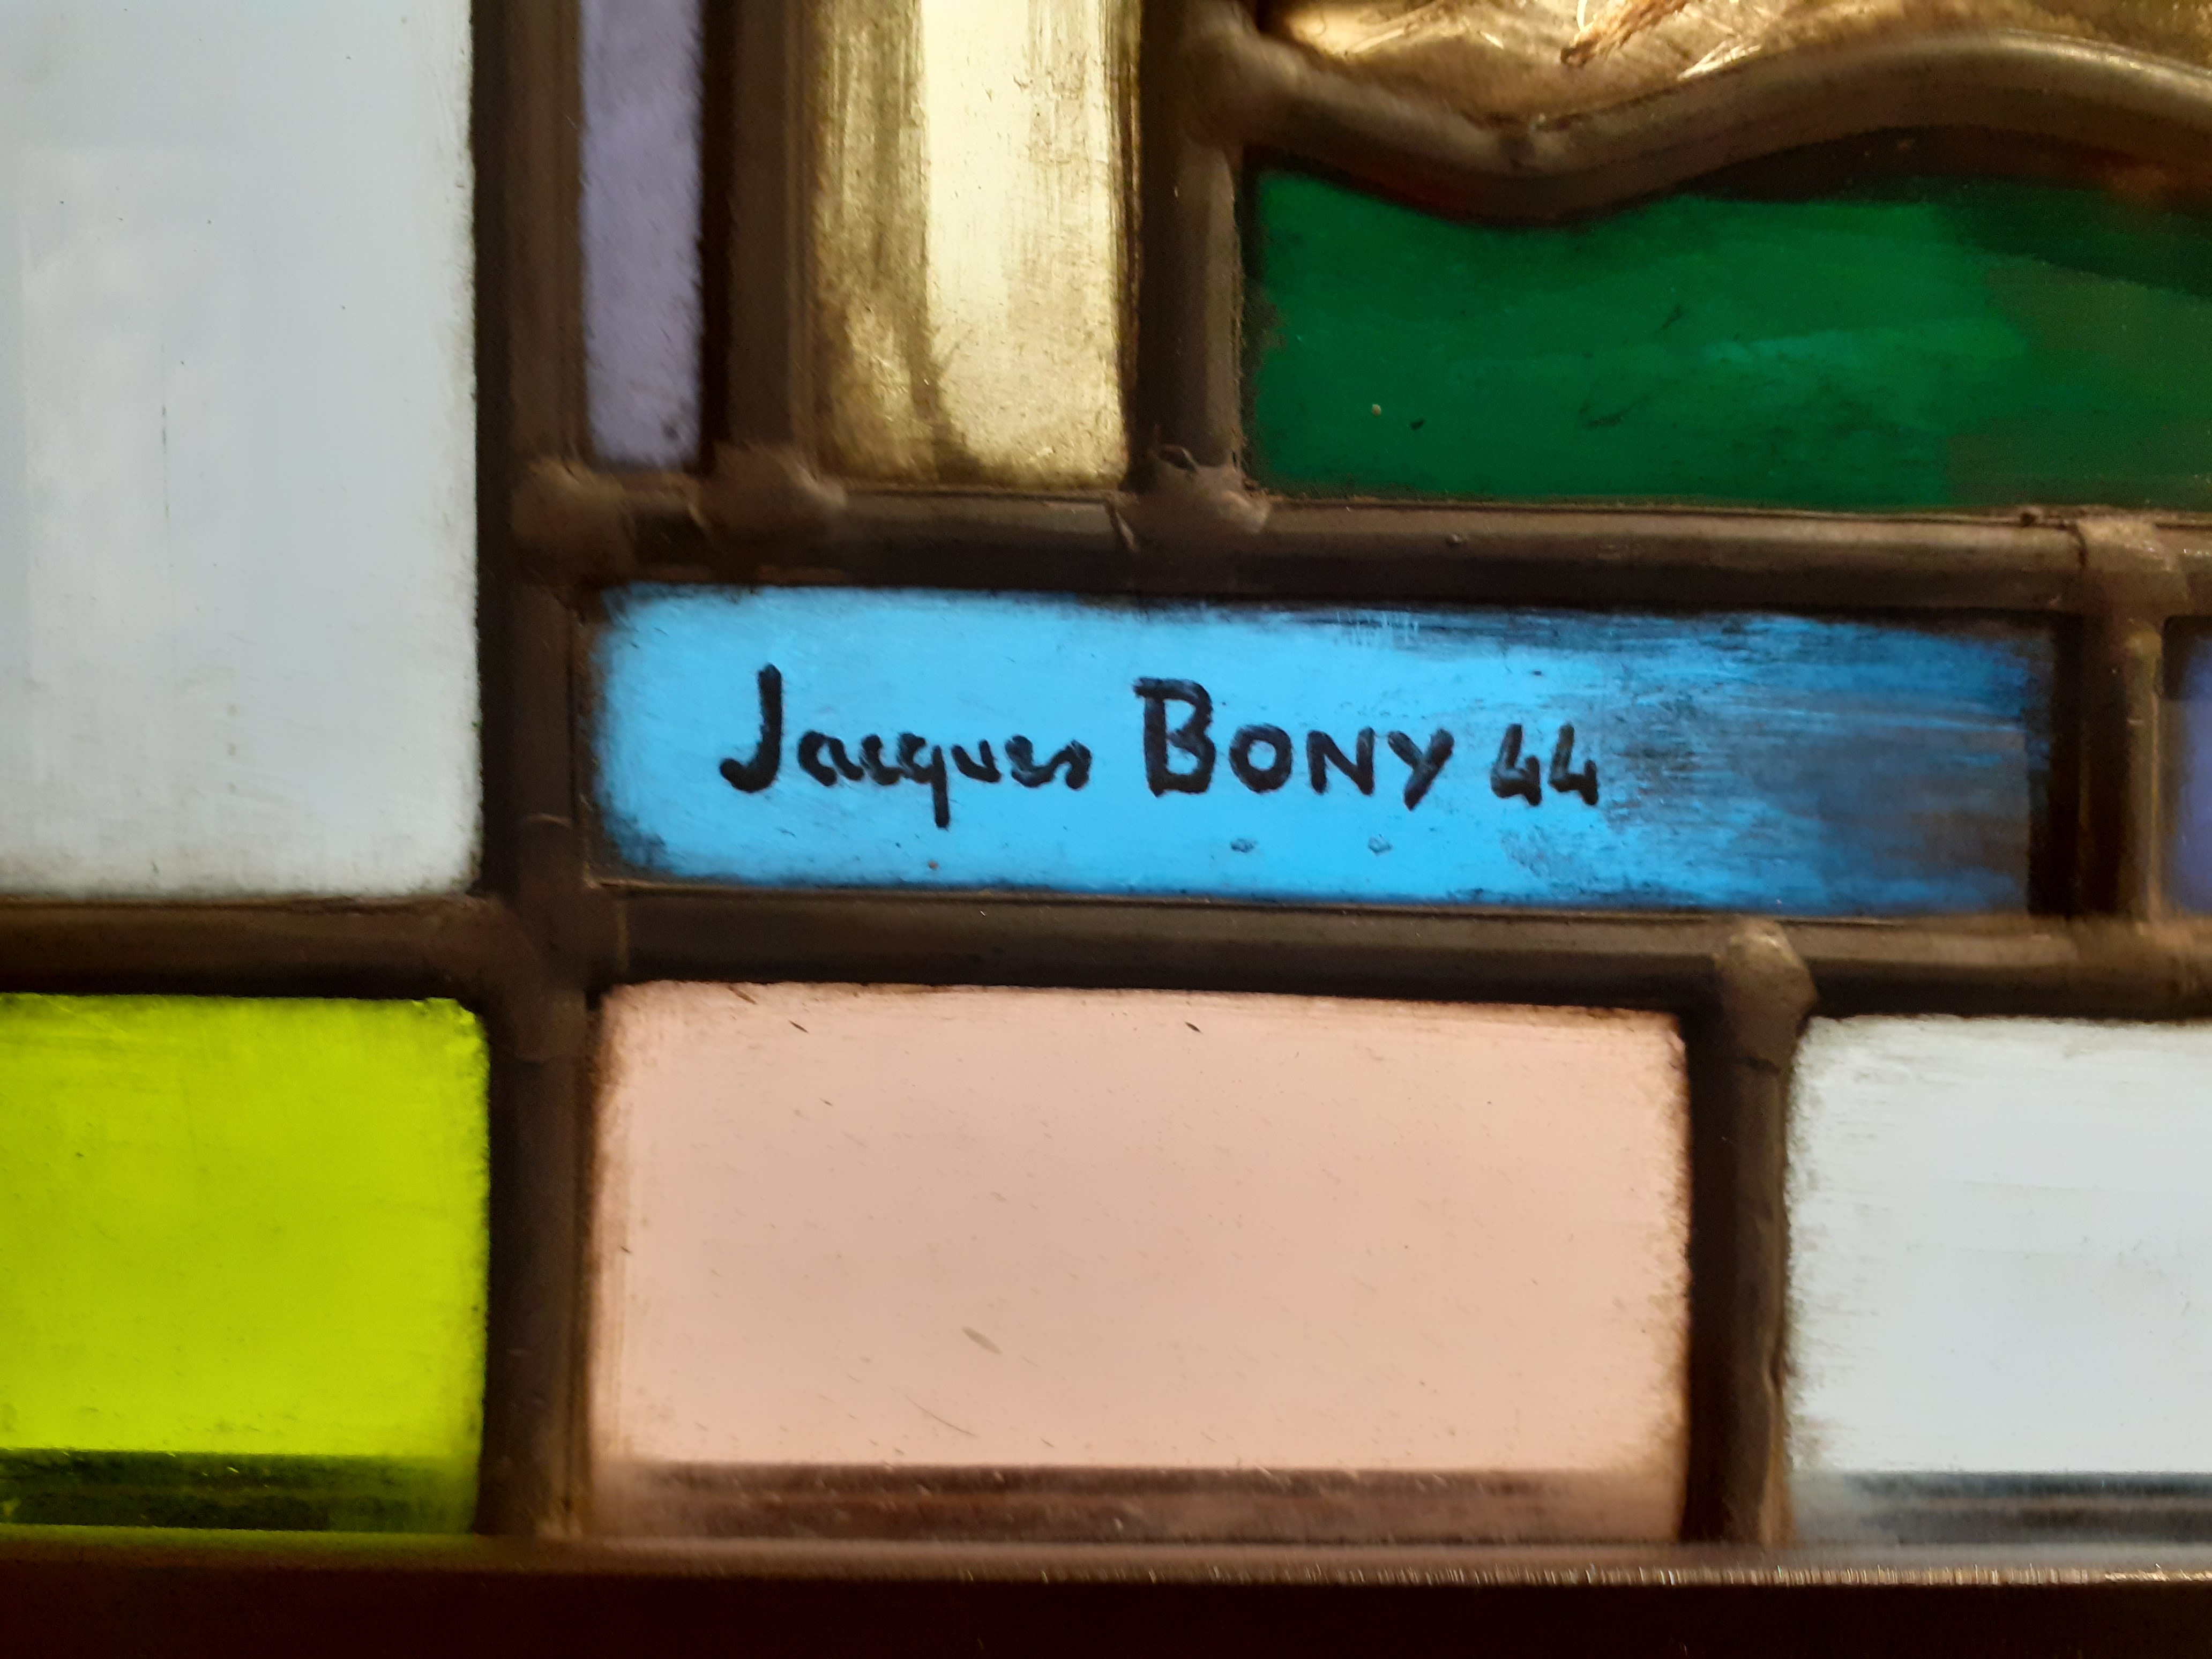
Signature of: jacques bony